Question: What might the diagnosis be?
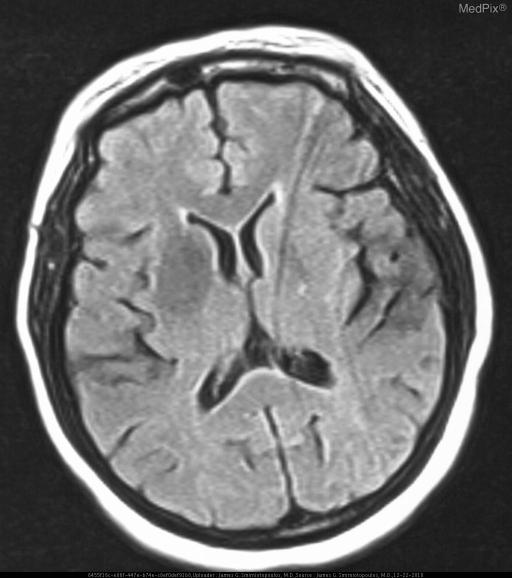
Answer: The possible diagnosis includes •  Cerebral infarction
•  Reperfusion contrast enhancement
•  Hemorrhagic stroke
•  Hypertensive hemorrhage
•  Angioinvasive mycotic hemorrhage.